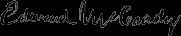
Signature of: edward mccrady